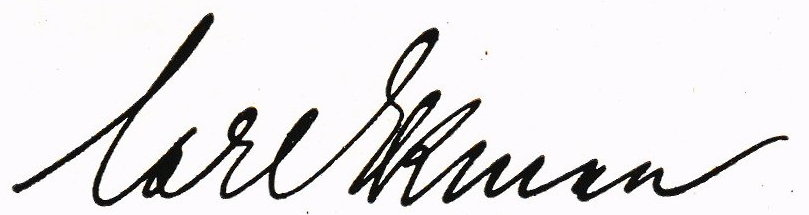
Signature of: carl gustaf ekman